Question: What is the suspected problem?
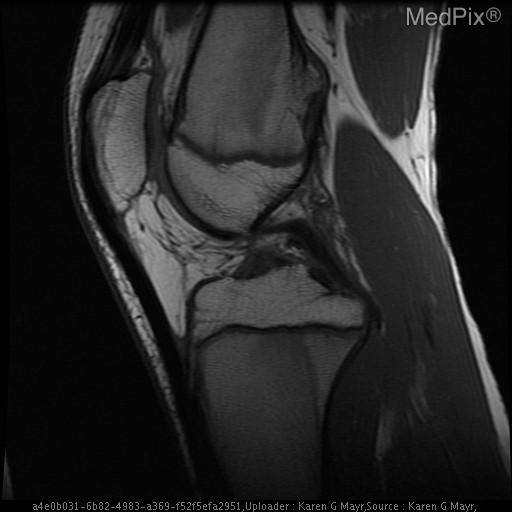
Answer: The findings suggest No evidence of arthrosis, fracture, avascular necrosis, or bone marrow edema.  There is a bony exostosis in the posteromedial aspect of the posterior distal femoral metaphysis with contiguous marrow.  The exophytic mass is well defined and measures 2-3mm.  It has increased T2 singal. The image and history is consistant with osteochondroma.

There is no evidence of meniscal or ligament tears.. Distal femur with posterior exostosis demonstrating contiguity with medullary cavity.. The patient might have a history of Twisting injury.  Rule out meniscal tear..